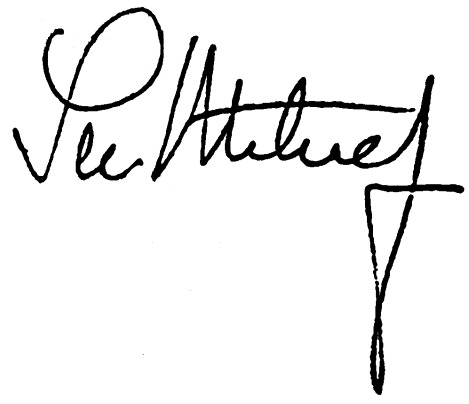
Signature of: lee metcalf